Question: Which state is mentioned in the document?
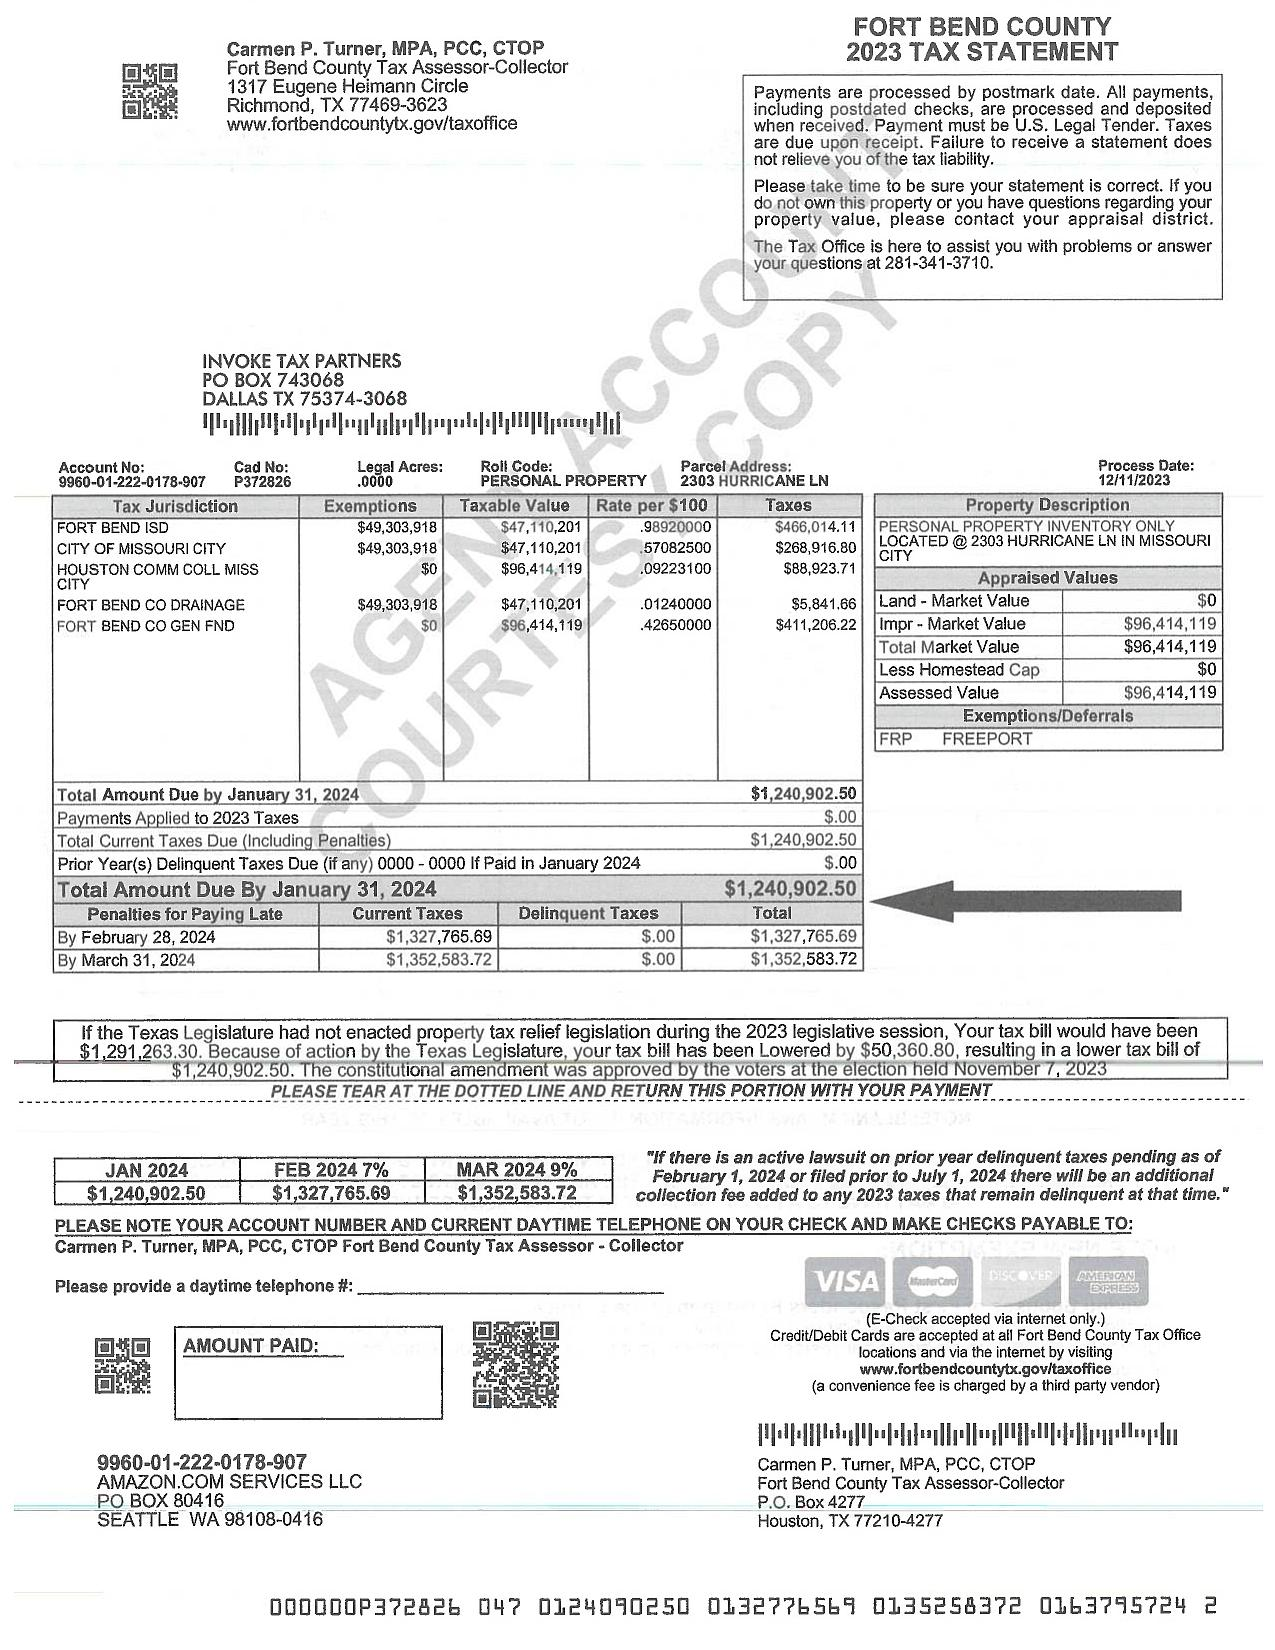
Answer: "TX"